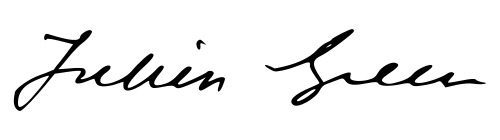
Signature of: julien green